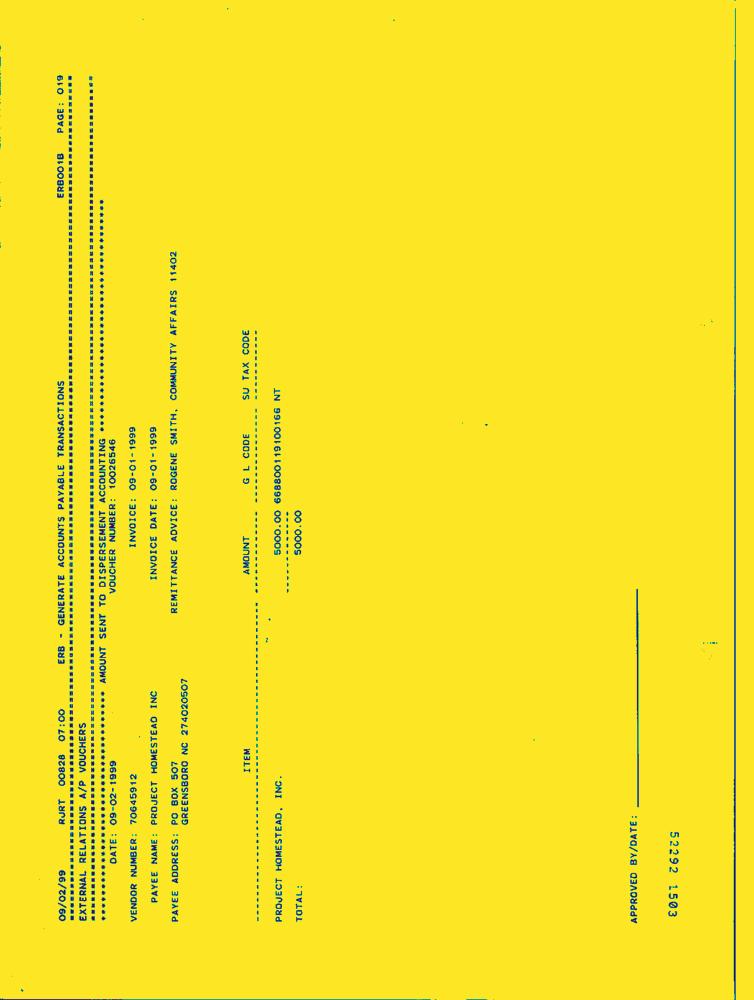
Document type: Invoice-Doc